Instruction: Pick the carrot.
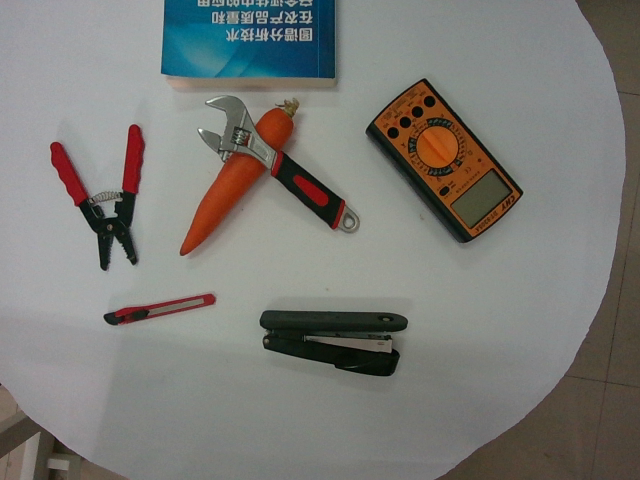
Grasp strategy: vertical